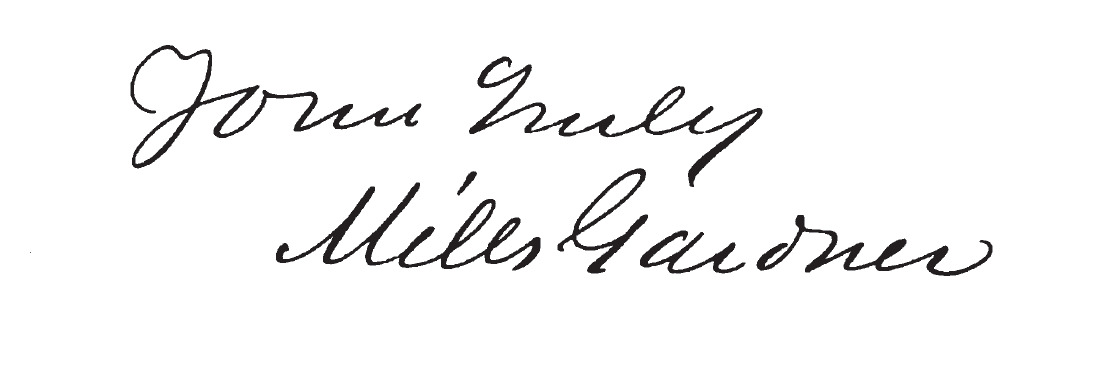
Signature of: mills gardner